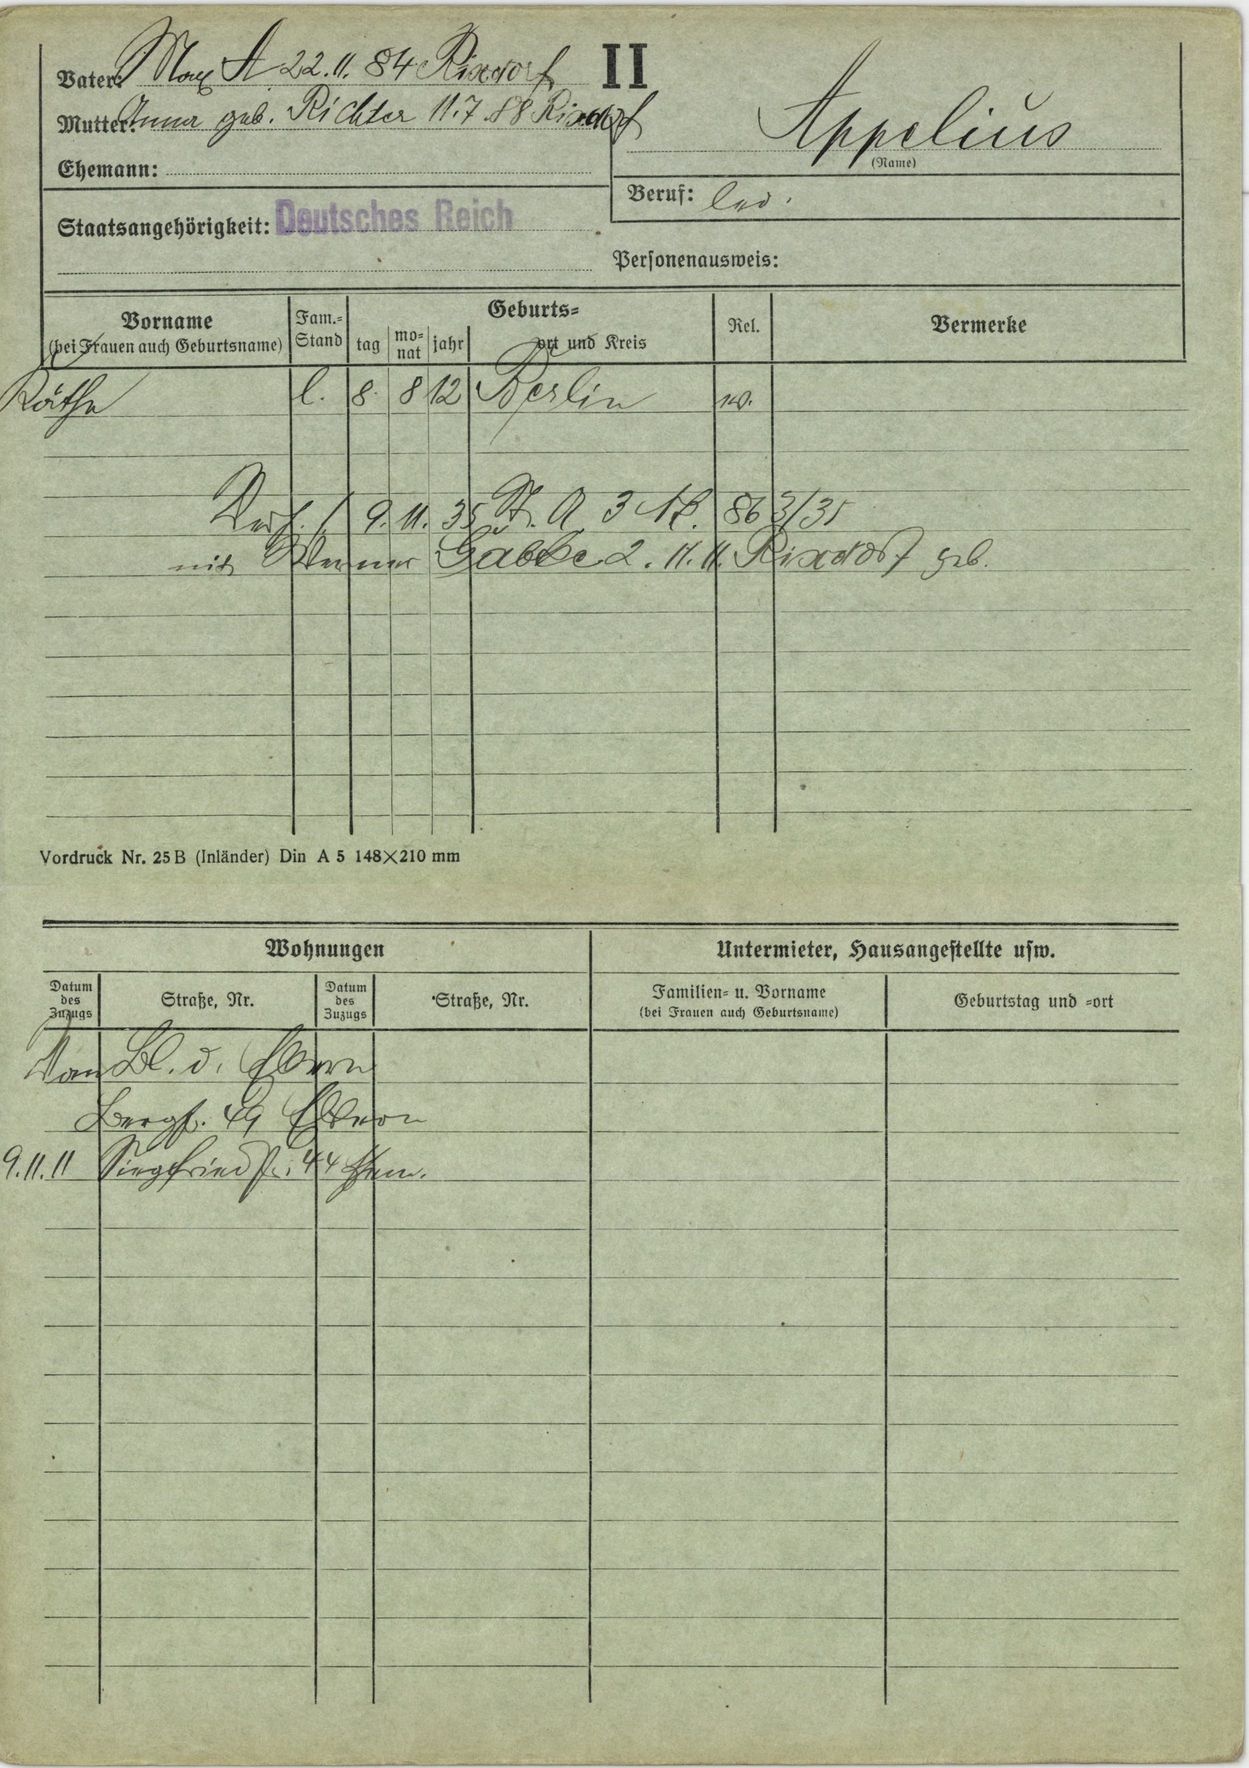
Appelius